Question: What are the imaging findings?
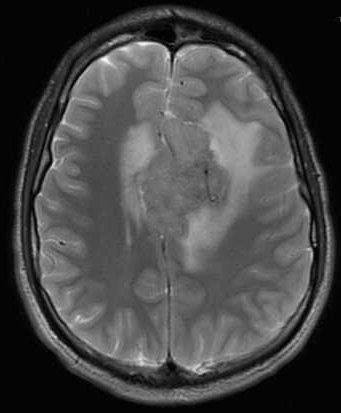
Answer: The imaging shows Large homogeneously enhancing lesion based in the dura of the falx, and pressing on the anterior cerebral hemisphere.  There is rightward mass effect on the falx as well as inferior displacement of the body of the corpus callosum with partial effacement of the third ventricle.  The mass looks extraaxial, but has intraaxial vasogengenic edema in frontal lobes surrounding the mass. Axial MR T2.